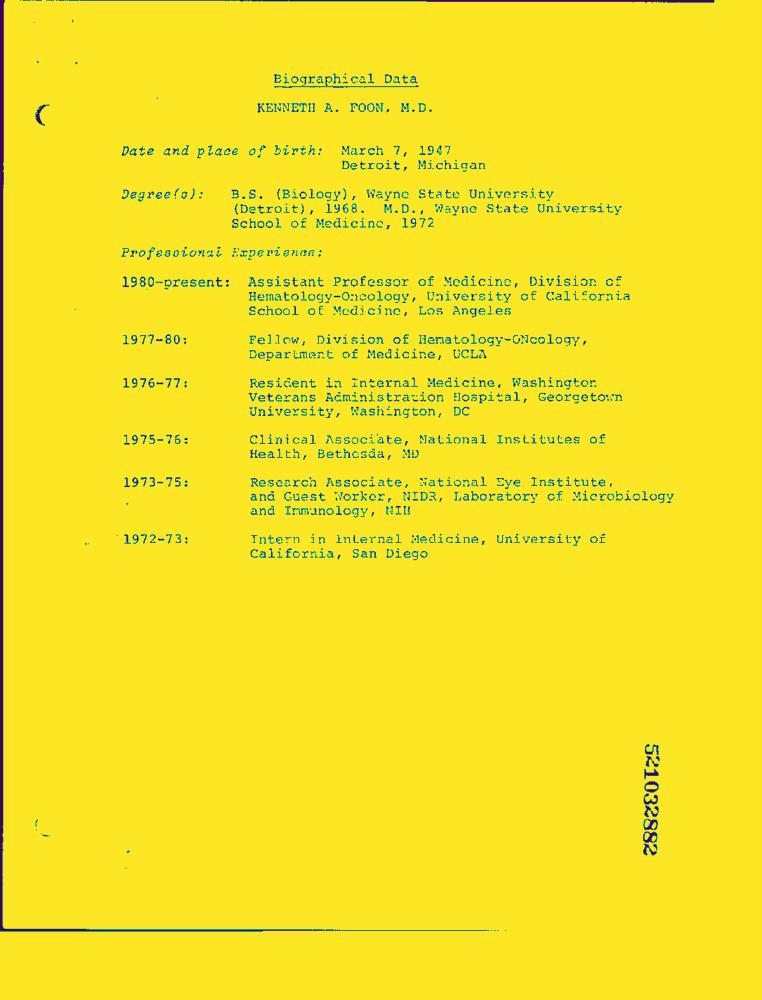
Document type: Resume-Doc